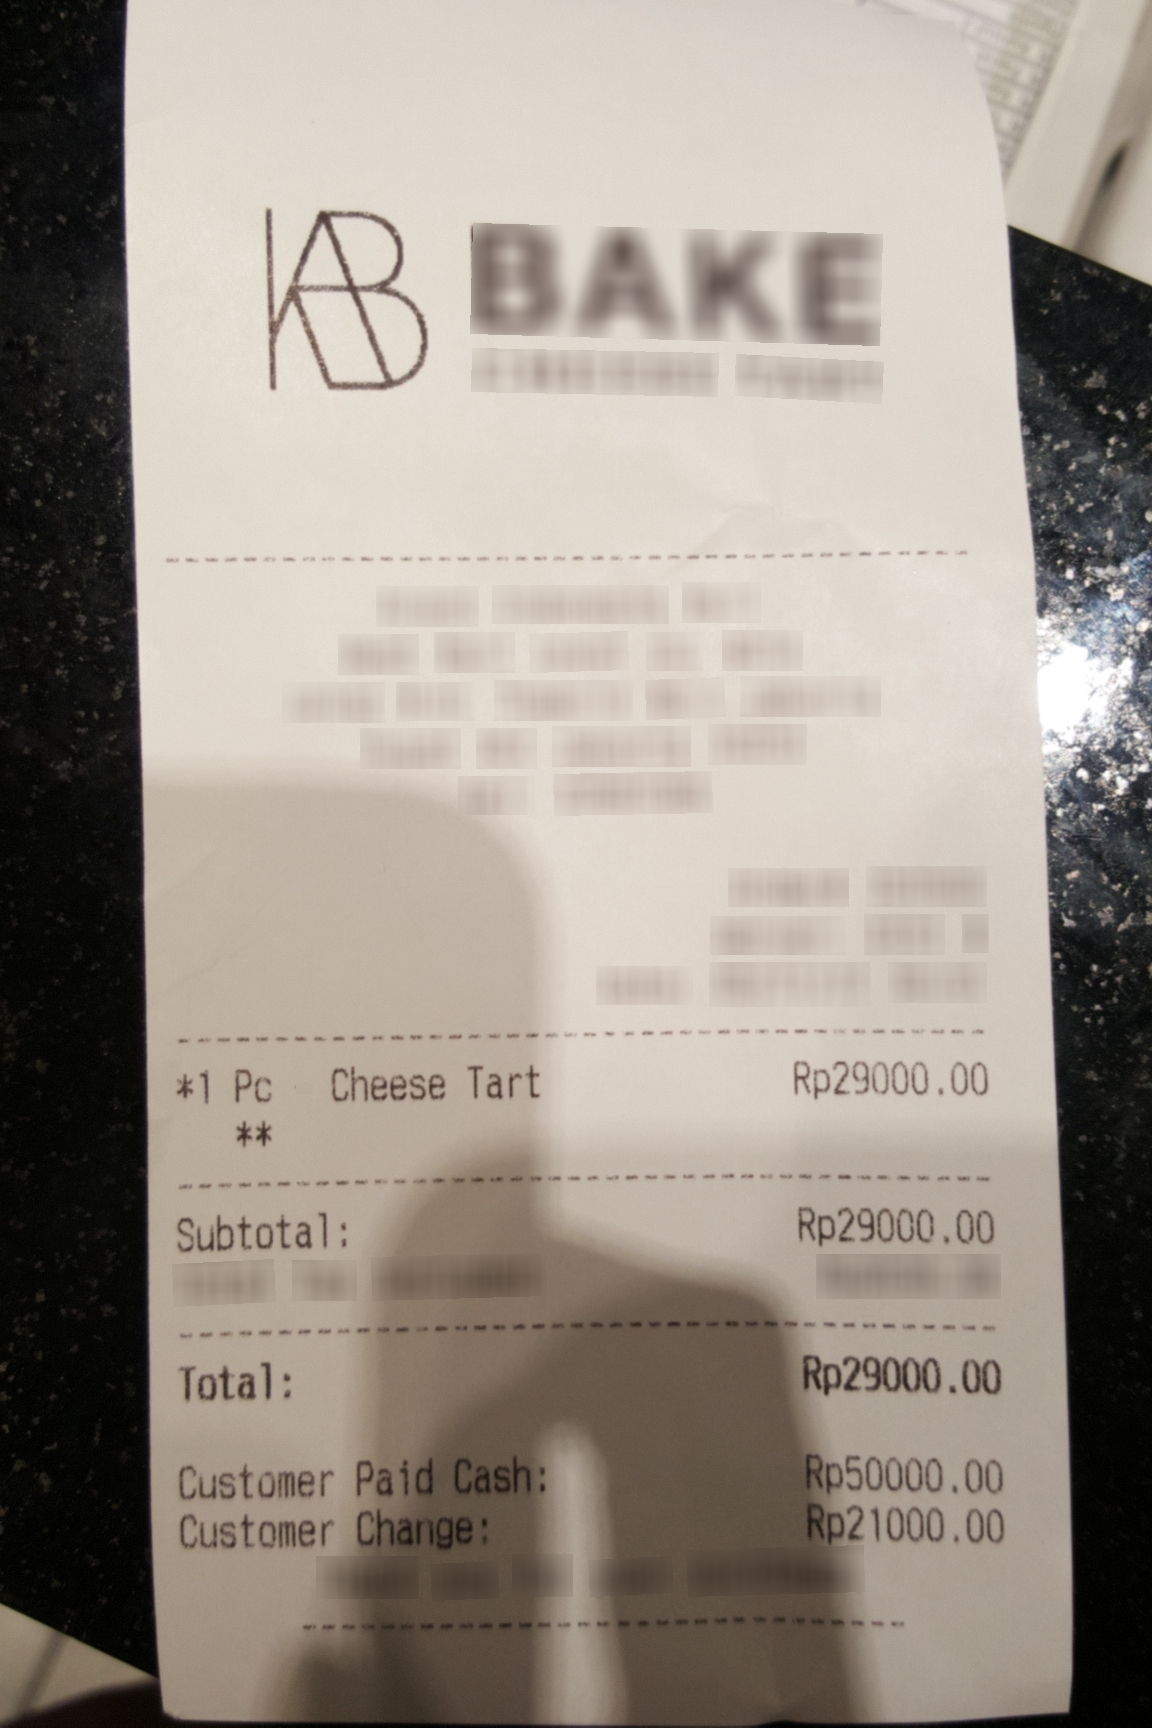
Number of items: 3
Subtotal: Rp 29000.00
Total: Rp 29000.00
OCR text regions:
text: Total:
text: Rp 29000.00
text: Customer
text: Paid
text: Cash:
text: Rp 50000.00
text: Customer
text: Change:
text: Rp 21000.00
text: Subtotal:
text: Rp 29000.00
text: *1
text: Pc
text: Cheese
text: Tart
text: Rp 29000.00